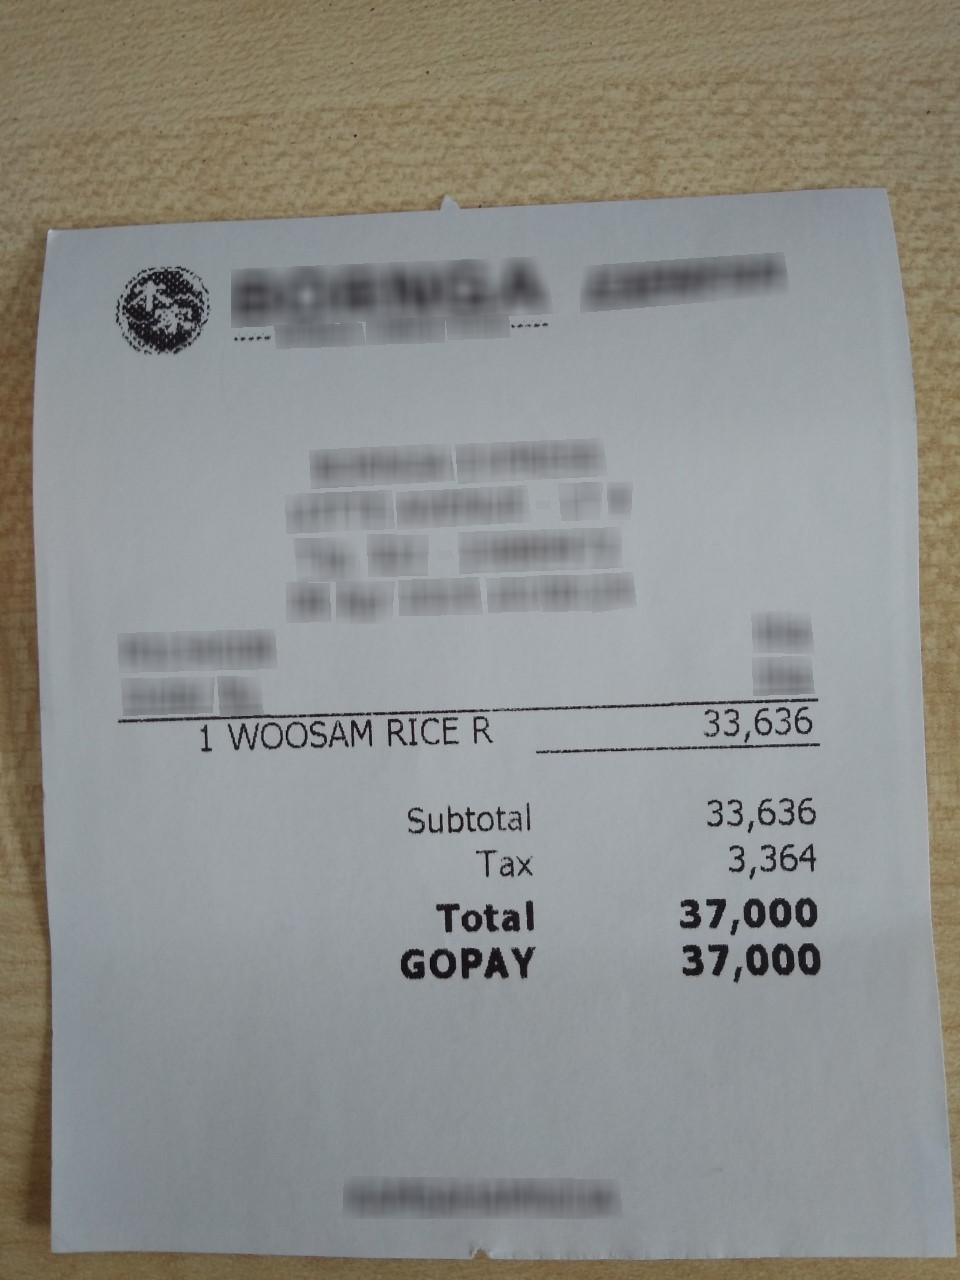
Number of items: 3
Subtotal: 33,636
Tax: 3,364
Total: 37,000
OCR text regions:
text: 1
text: WOOSAM
text: RICE
text: R
text: 33,636
text: Subtotal
text: 33,636
text: Tax
text: 3,364
text: Total
text: 37,000
text: GOPAY
text: 37,000